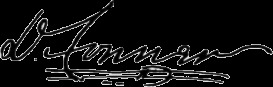
Signature of: david conner